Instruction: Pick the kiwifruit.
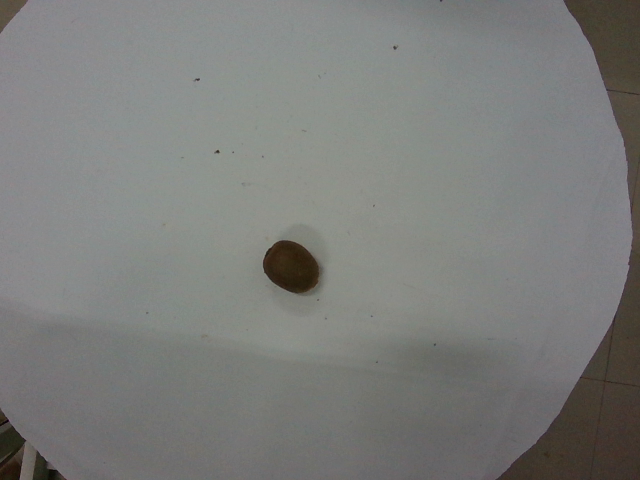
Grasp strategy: vertical